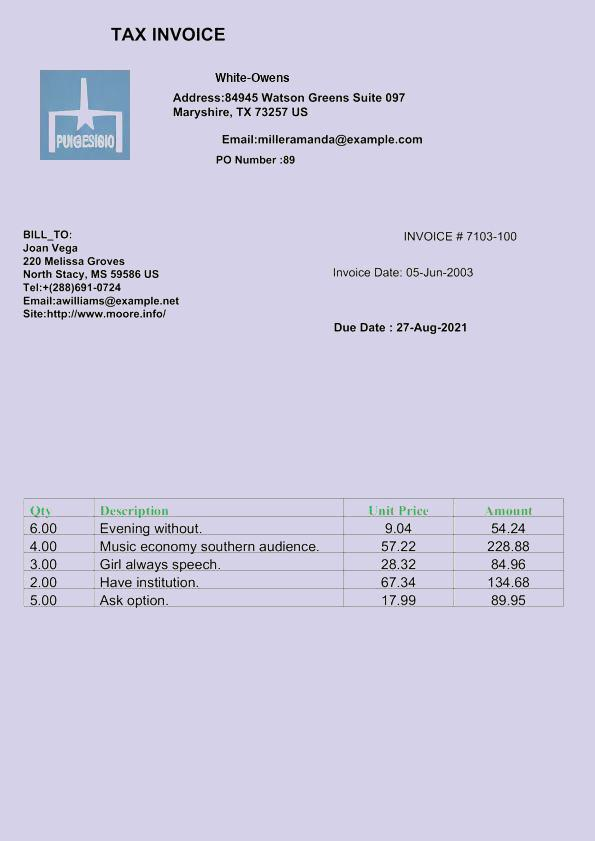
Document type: Invoice